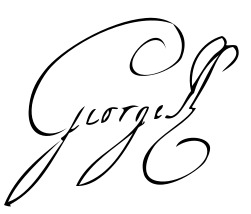
Signature of: george iii of great britain